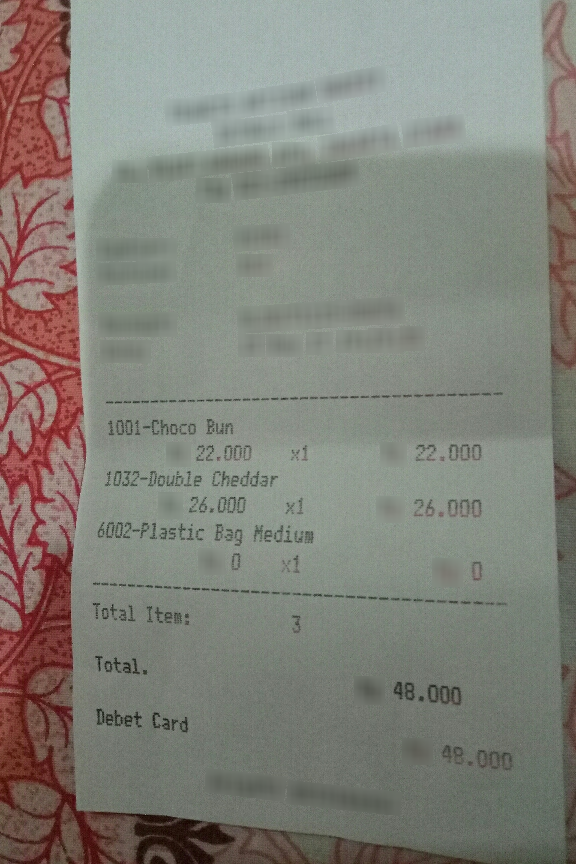
Number of items: 3
Total: 48.000
OCR text regions:
text: Total.
text: 48.000
text: Debet
text: Card
text: 48.000
text: Total
text: Item:
text: 3
text: 1001-Choco
text: Bun
text: 22.000
text: x1
text: 22.000
text: 1032-Double
text: Cheddar
text: 26.000
text: x1
text: 26.000
text: 6002-Plastic
text: Bag
text: Medium
text: 0
text: x1
text: 0